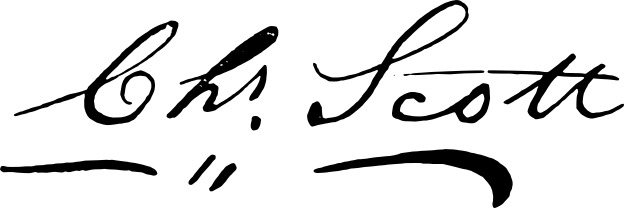
Signature of: charles scott